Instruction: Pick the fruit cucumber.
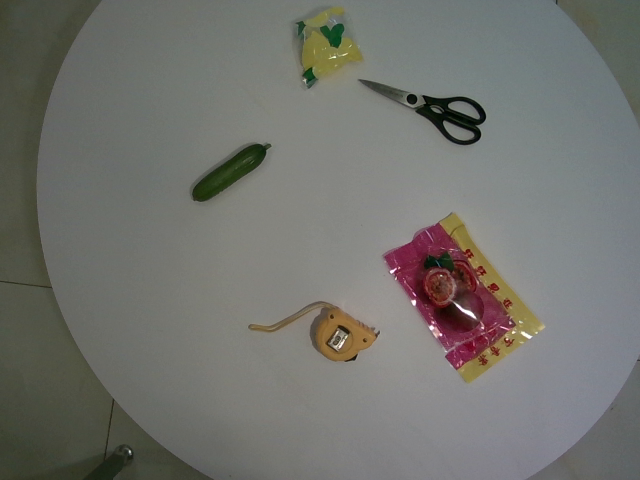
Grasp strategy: vertical